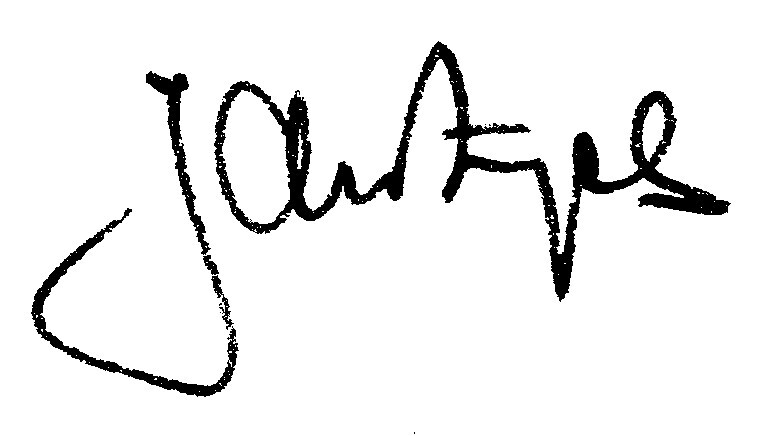
Signature of: jan zych